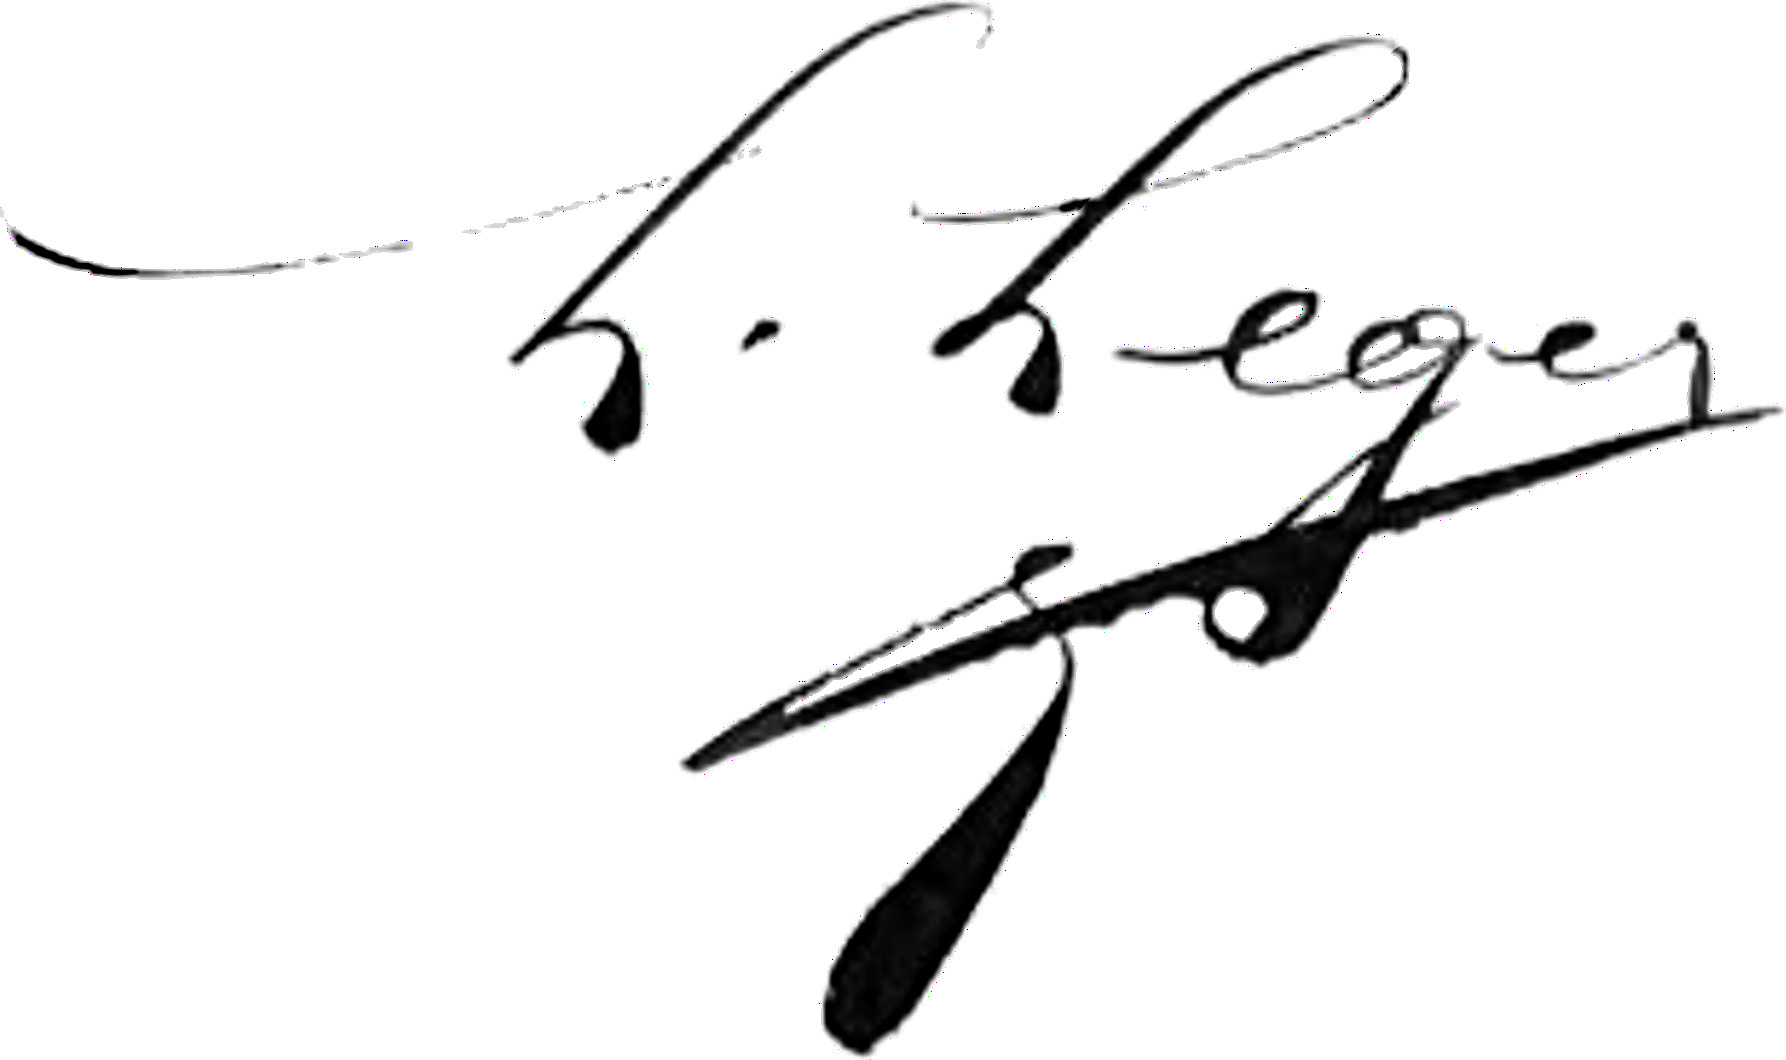
Signature of: louis leger